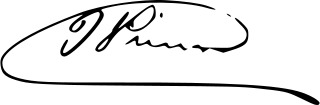
Signature of: juan prim 1st marquis of los castillejos